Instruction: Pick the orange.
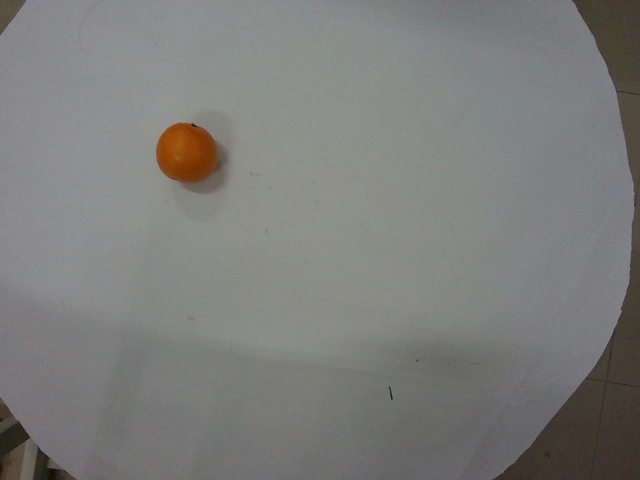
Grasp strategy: vertical